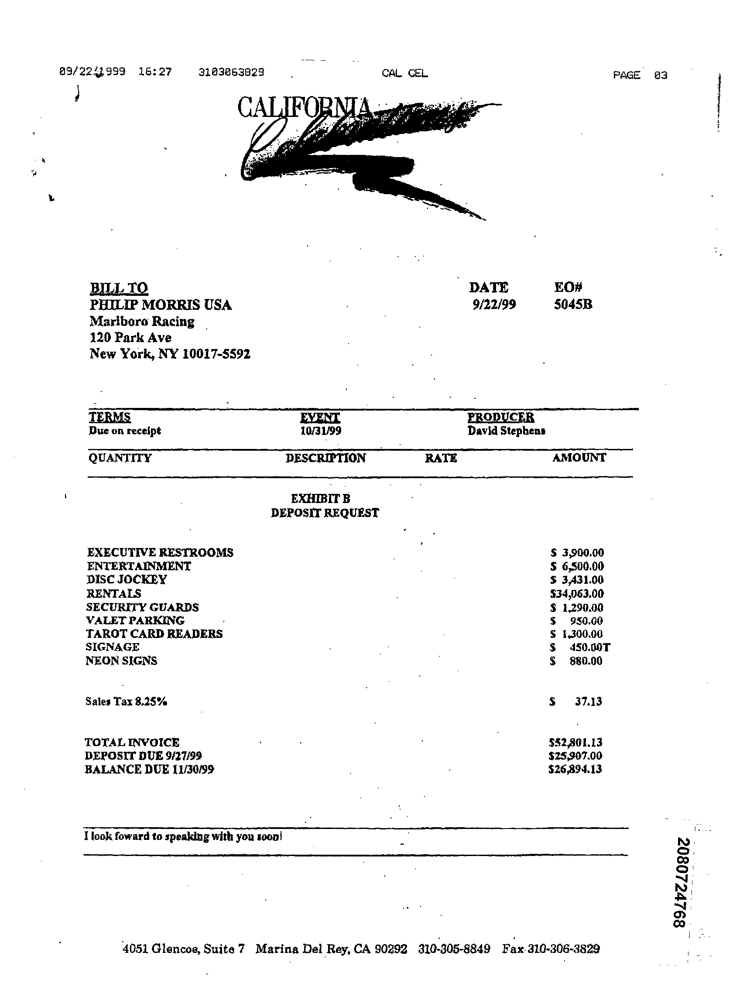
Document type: Invoice